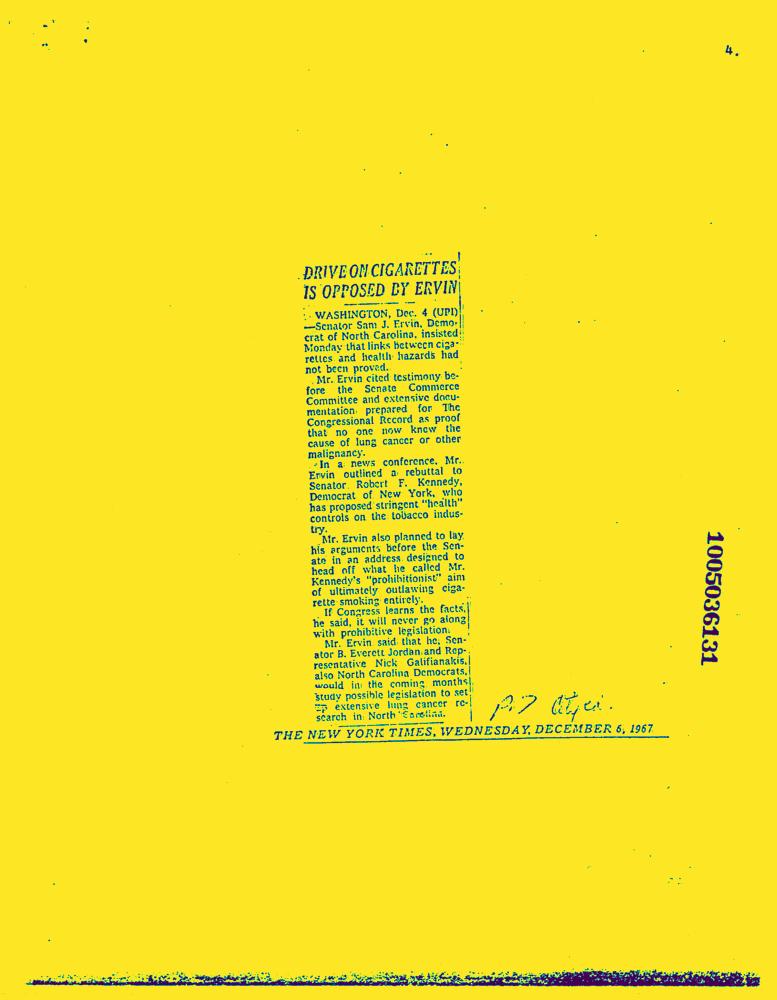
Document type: News-Article